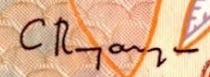
Signature of: c rangarajan